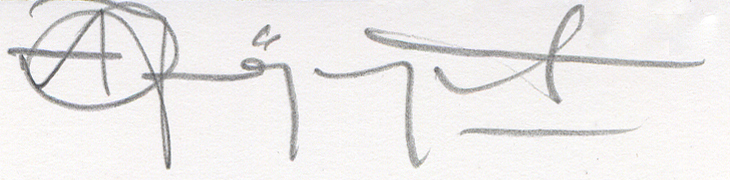
Signature of: q123929808